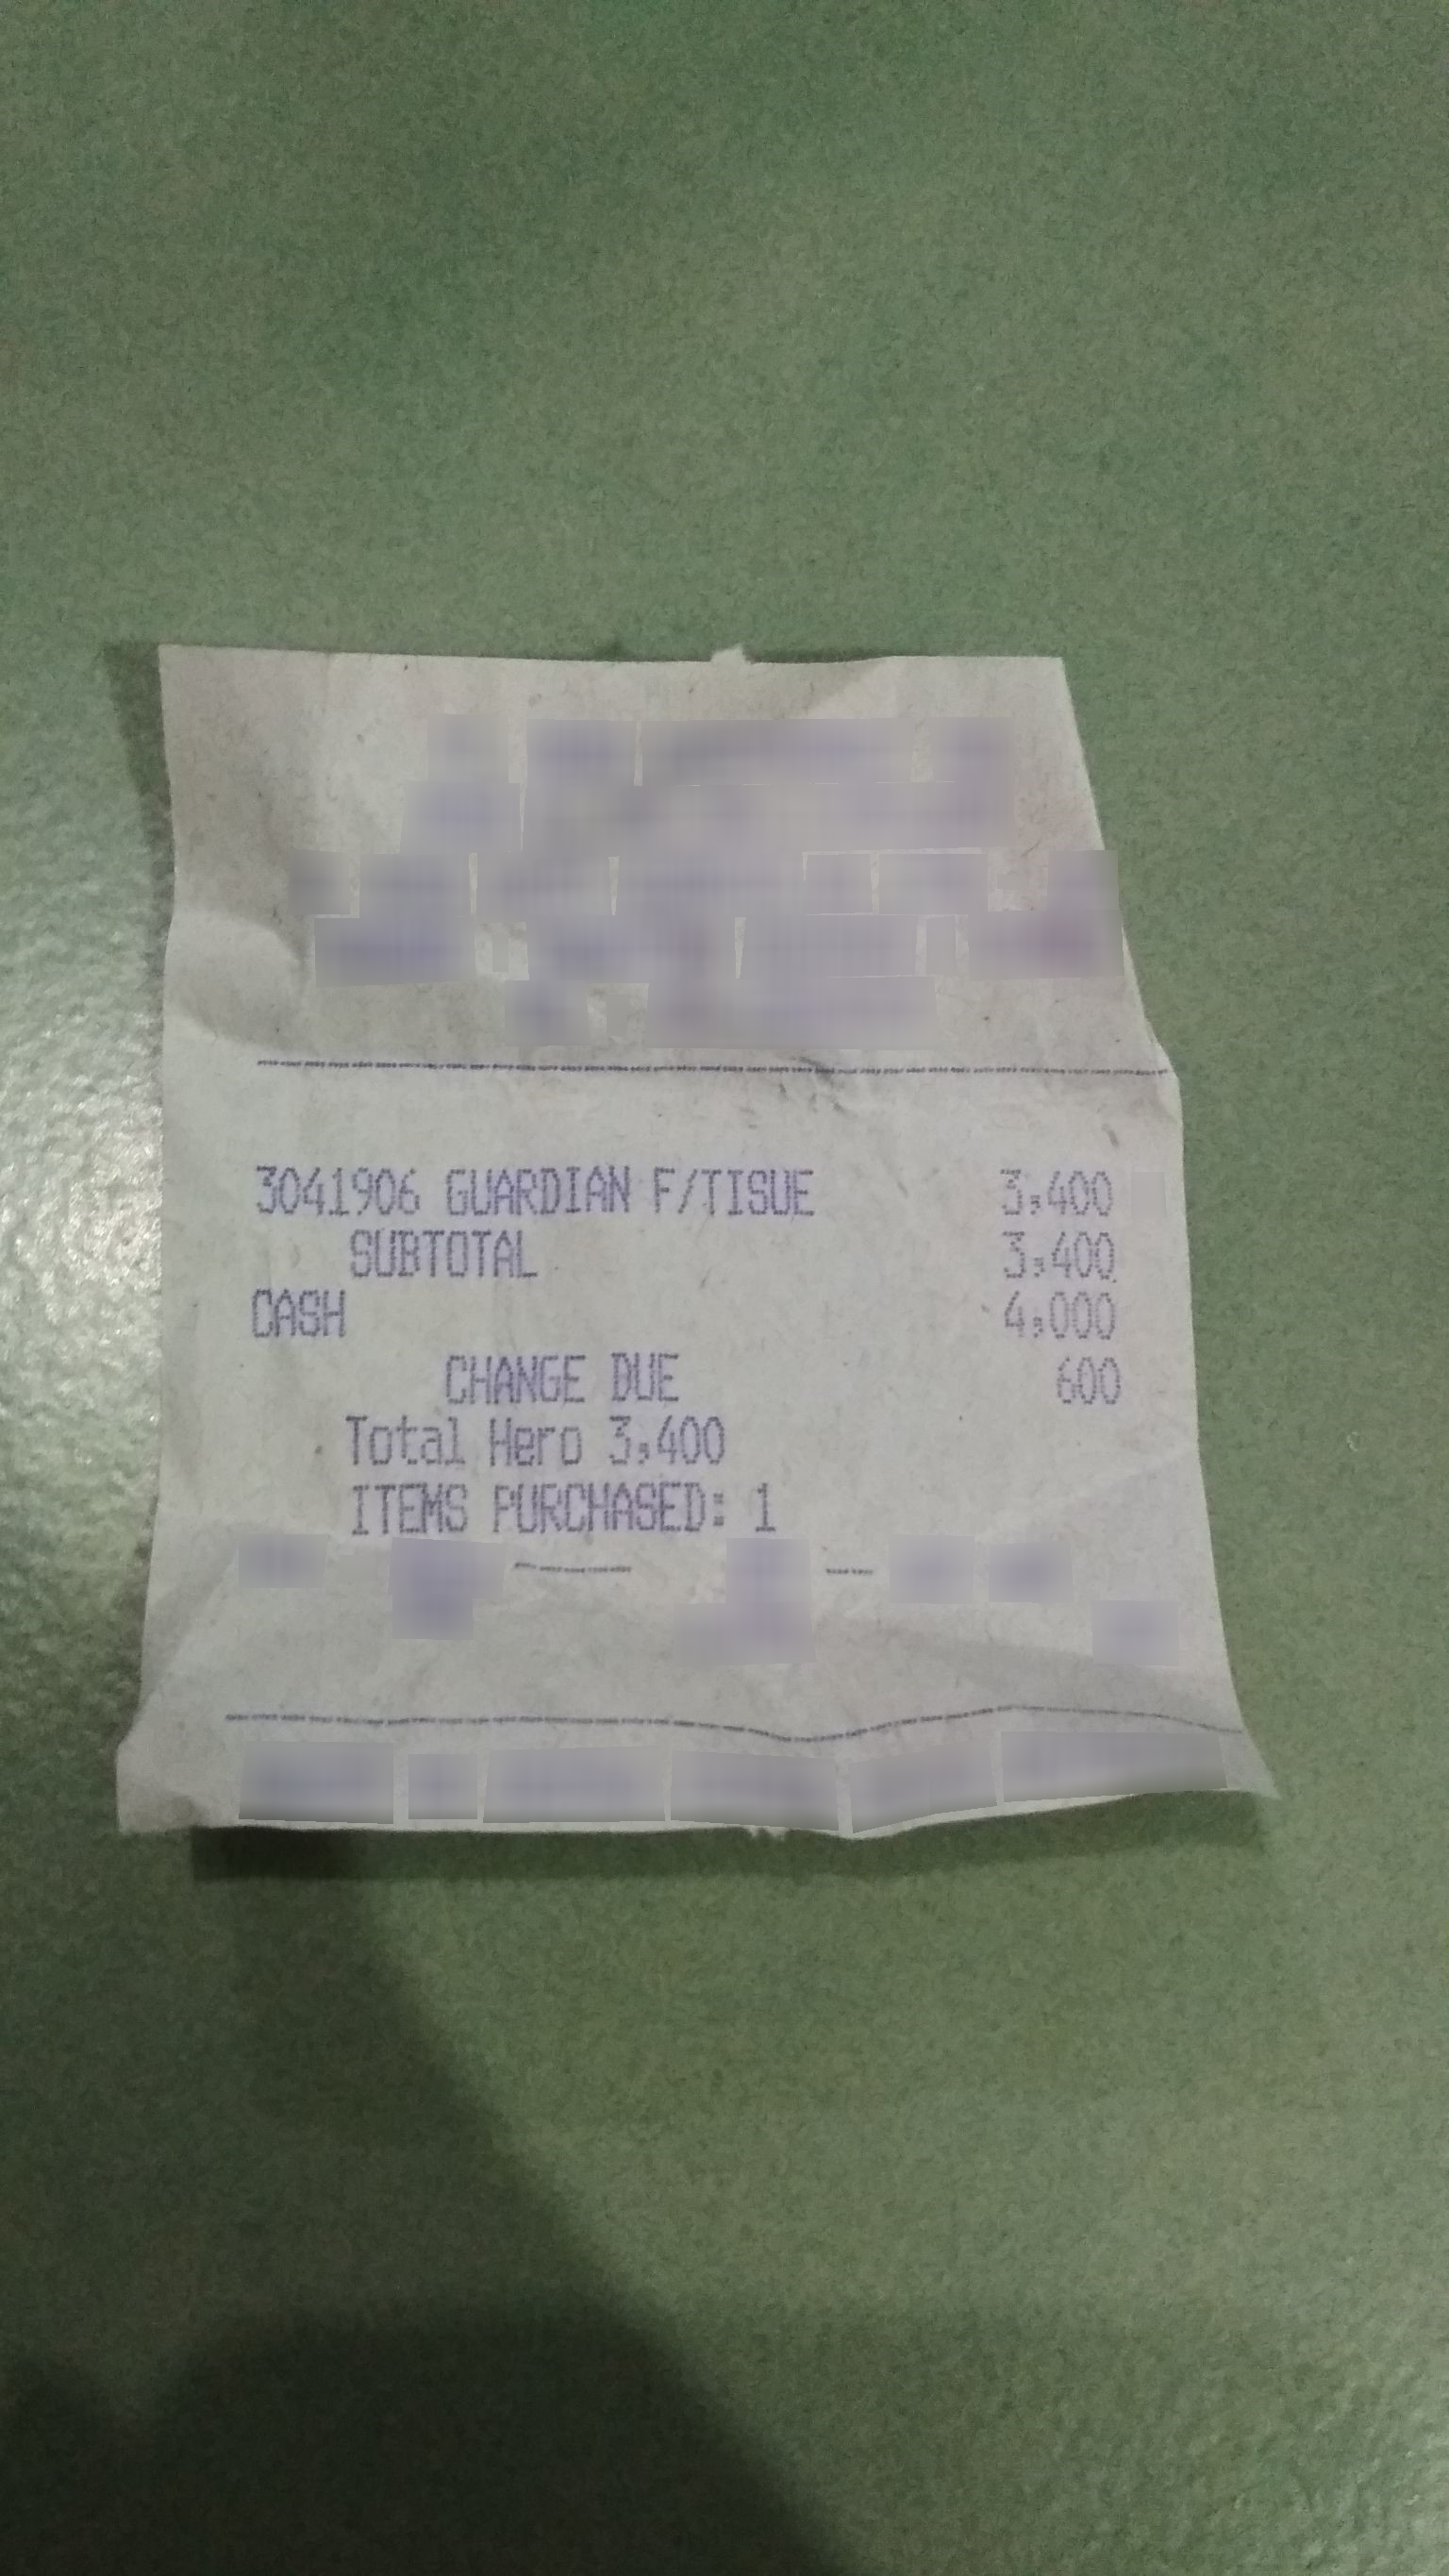
Number of items: 3
Subtotal: 3,400
Total: 3,400
OCR text regions:
text: GUARDIAN
text: F/TISUE
text: 3041906
text: 3,400
text: SUBTOTAL
text: 3,400
text: Total
text: Hero
text: 3,400
text: CASH
text: 4,000
text: CHANGE
text: DUE
text: 600
text: ITEMS
text: PURCHASED:
text: 1